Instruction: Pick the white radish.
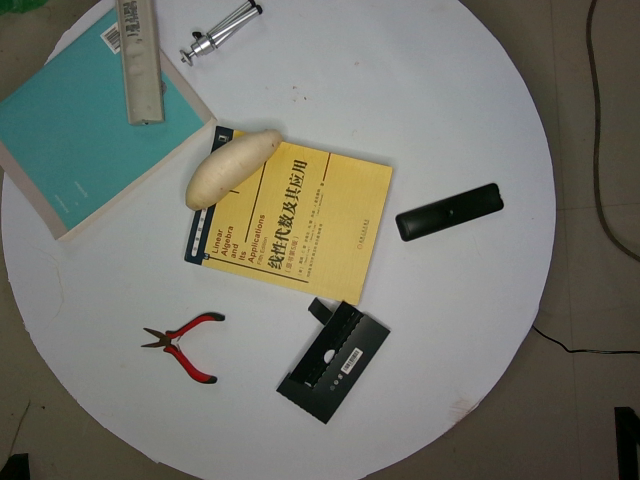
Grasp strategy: vertical